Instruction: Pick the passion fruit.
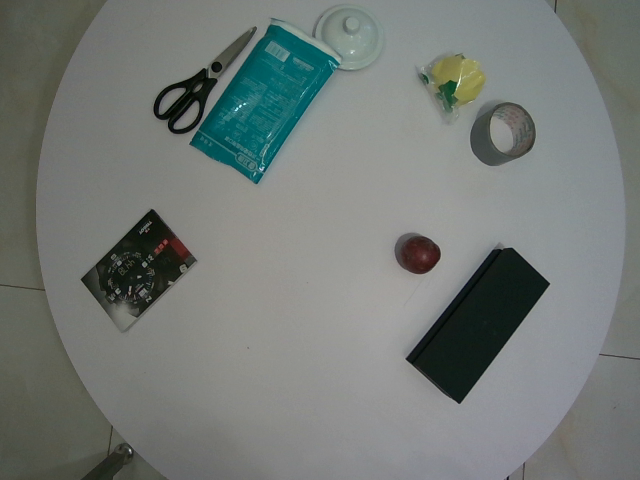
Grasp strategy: vertical